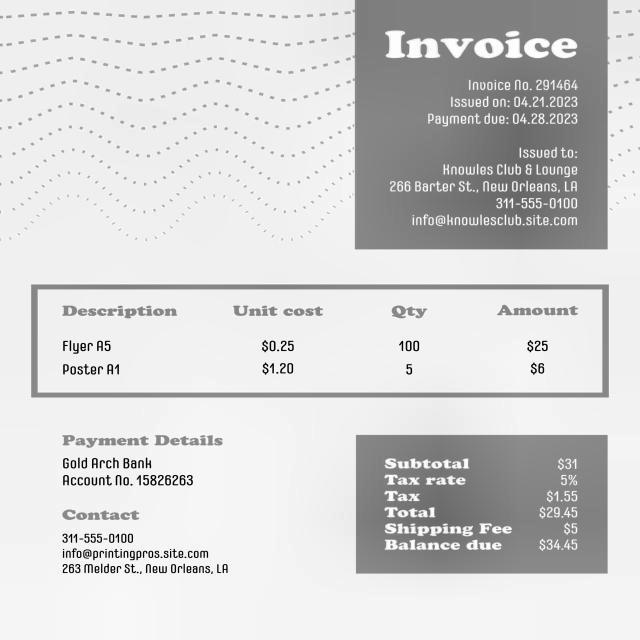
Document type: Invoice